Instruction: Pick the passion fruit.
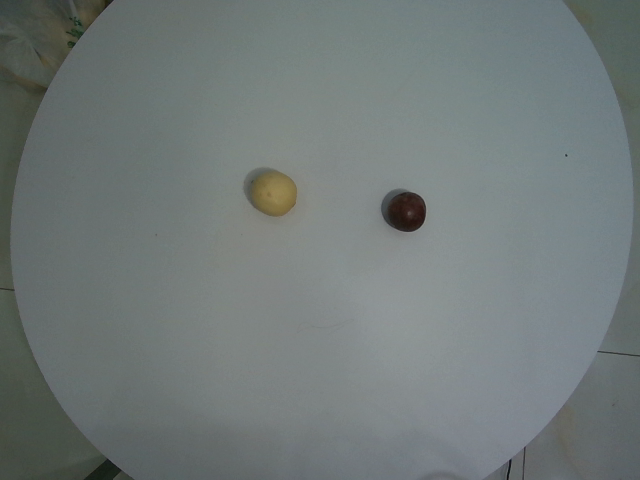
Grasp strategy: vertical